Question: In what way does the history help explain the case?
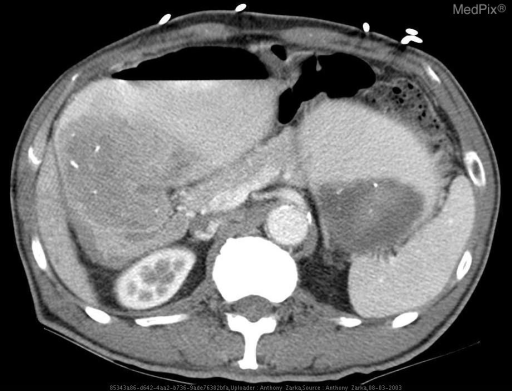
Answer: The patient's history of History of early satiety and weight loss. is key in understanding the case.